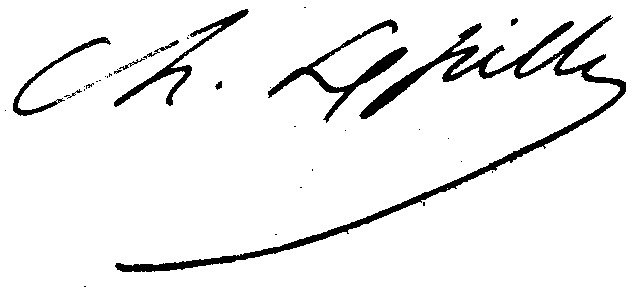
Signature of: charles expilly